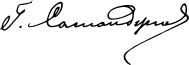
Signature of: georgi samandzhiev